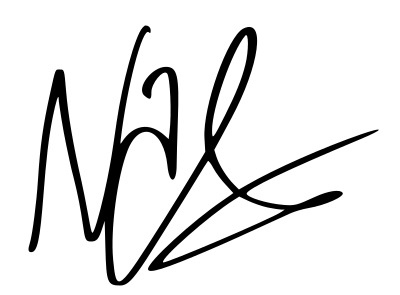
Signature of: nas